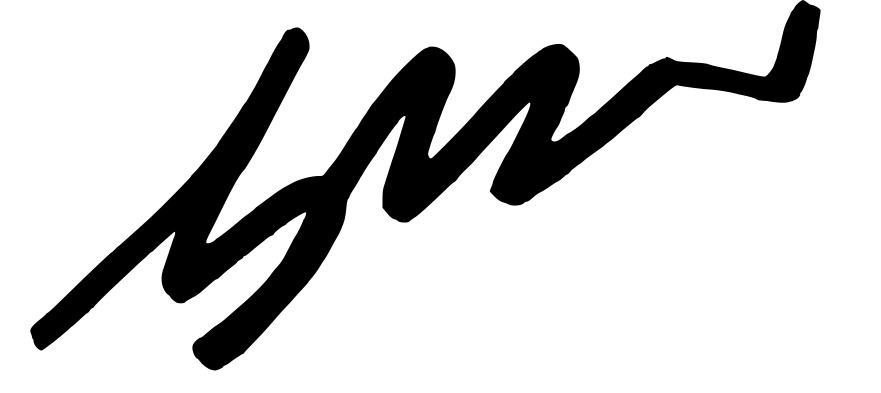
Signature of: sungwon cho